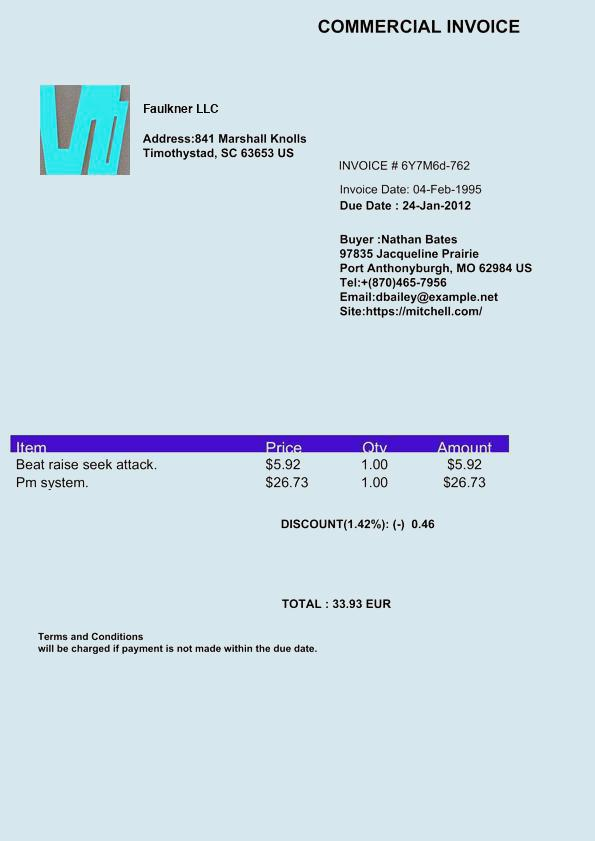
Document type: Invoice